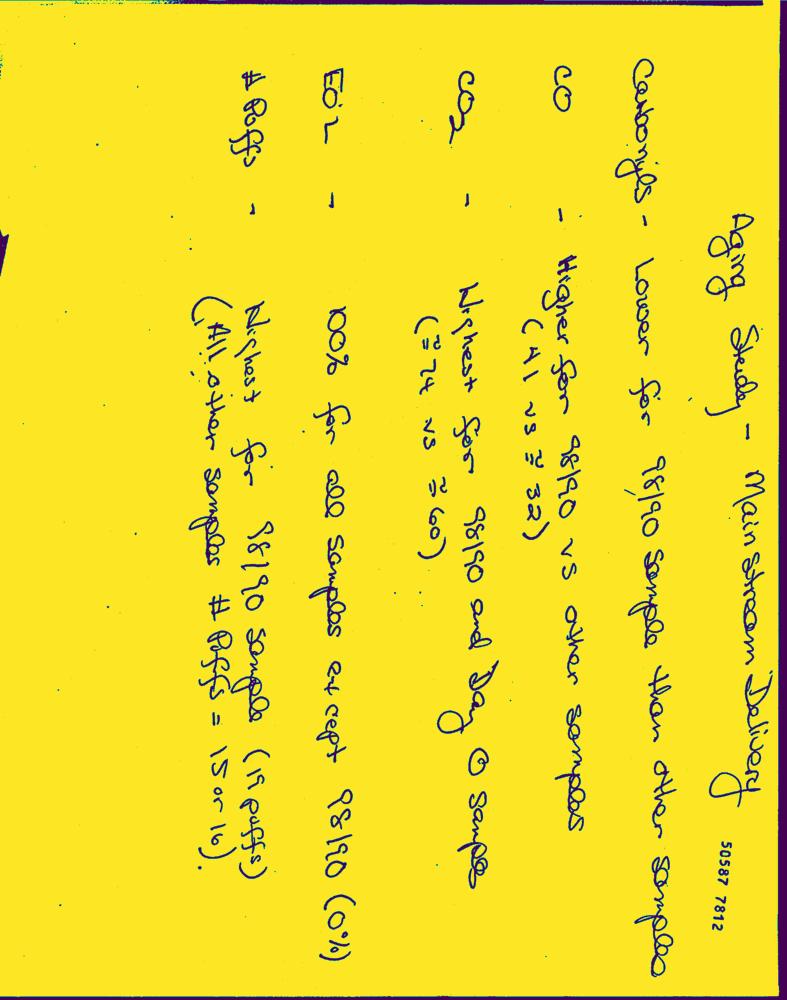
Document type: Hand-Written